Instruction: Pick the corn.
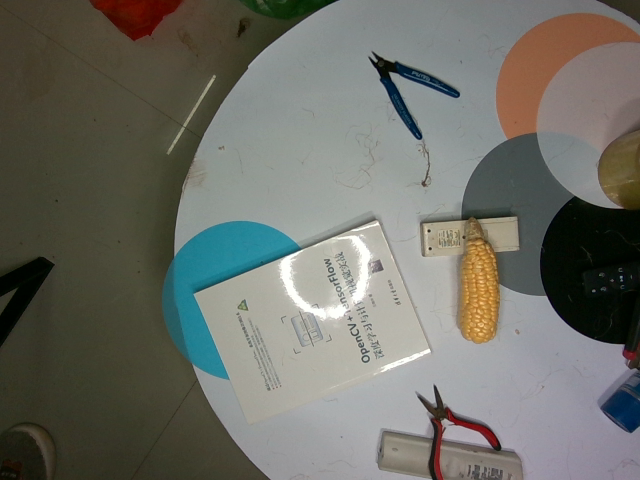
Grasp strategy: vertical